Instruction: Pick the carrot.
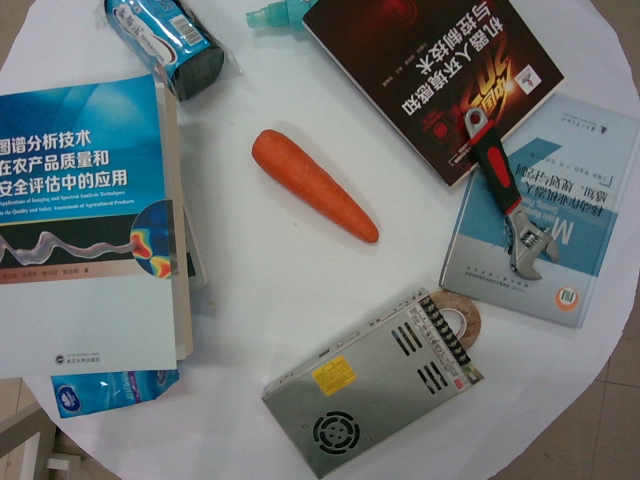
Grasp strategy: vertical